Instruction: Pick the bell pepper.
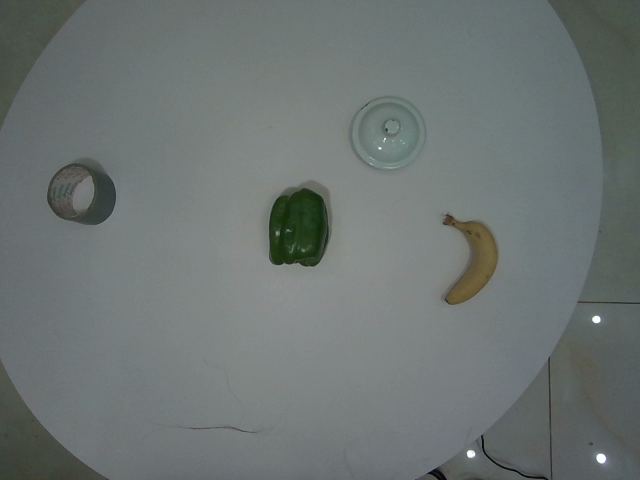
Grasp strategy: vertical